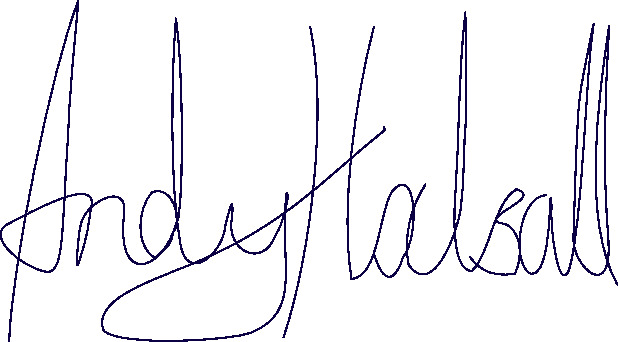
Signature of: andrew halsall